Question: What was observed in the imaging?
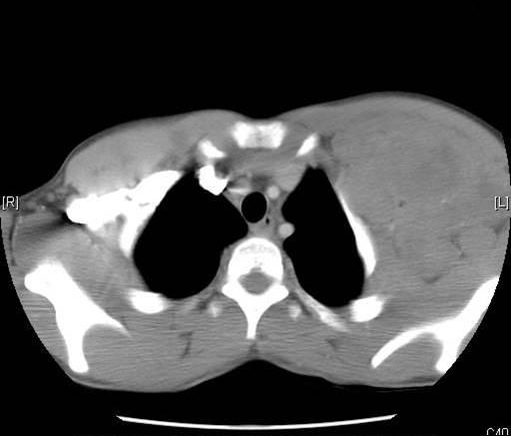
Answer: The imaging shows On the contrast CT of the chest there is a large mass that is beneath and discrete from the pectoralis muscle layer of the chest that stretches from the left pectoralis muscle under the left axilla.  It is not attached to any surrounding structures and has the density of surrounding soft tissue.  The mass appears to be a conglomeration of multiple enlarged lymph nodes.  These nodes are discrete from surrounding structures and do not appear to be invading any surrounding structure.  There appears to be a mass effect that is compressing the chest wall

The contrast CT of the abdomen shows hepatosplenomegaly with multiple densities seen in the spleen and a large density also visible in the liver.  There may also be enlarged para-aortic lymph nodes but it hard to determine from this image. On the contrast CT of the chestthere is a large mass that is beneath and discrete from the pectoralis muscle layer of the chest that stretches from the left pectoralis muscle under the left axilla.  It is not attached to any surrounding structures and has the density of surrounding soft tissue.  The mass appears to be a conglomeration of multiple enlarged lymph nodes.  These nodes are discrete from surrounding structures and do not appear to be invading any surrounding structure.  There appears to be a mass effect that is compressing the chest wall.